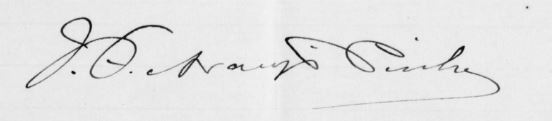
Signature of: joão ferreira de araújo pinho